Question: What are the imaging findings?
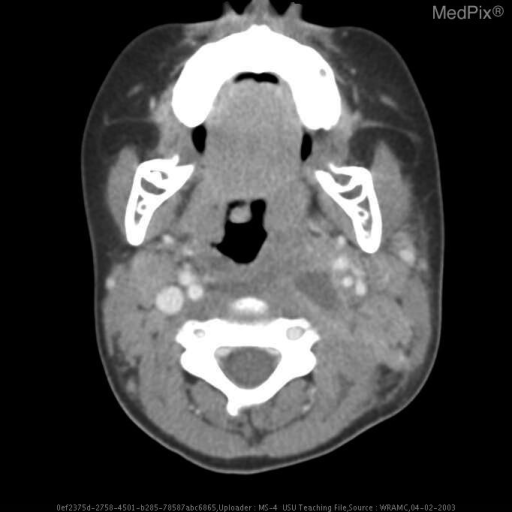
Answer: The imaging shows The is an irregularly margined fluid collection in left lateral retropharyngeal space measuring 1.3 x 2.7 cm at its level of greatest area in the axial plane. Although the slice thickness is not noted the lesion extends from the nasopharynx to the oropharynax and in all likelyhood inferiorly in the retropharyngeal space.  There is only minimal enchancement of the margin of the lesion. Irregularly margined fluid collection in left lateral retropharyngeal space measuring 1.3 x 2.7 cm in AP and transverse dimension.  Not well circumscribed or encapsulated..